Question: How is the history relevant to the case?
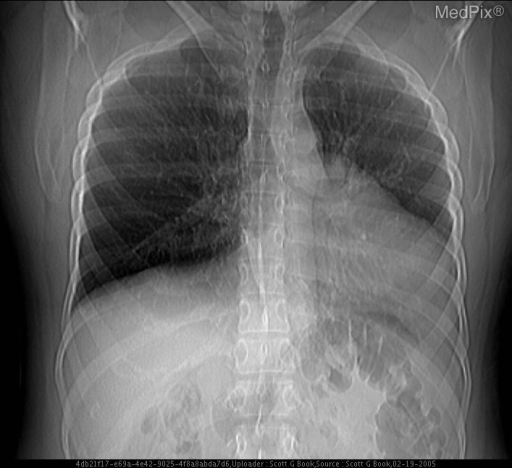
Answer: The patient's history of Chronic cough. is key in understanding the case.